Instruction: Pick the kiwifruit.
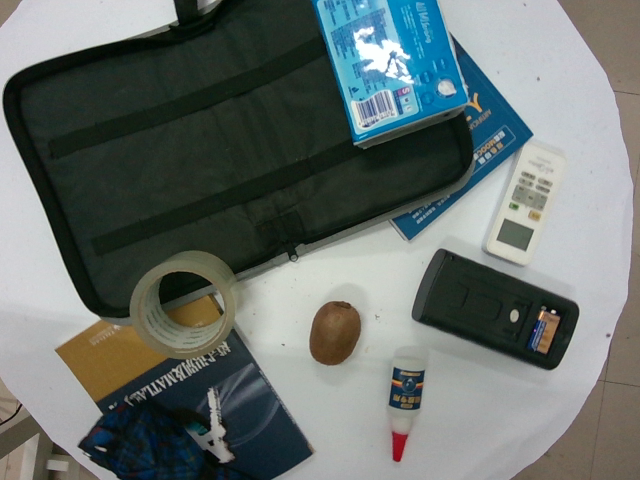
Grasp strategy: vertical